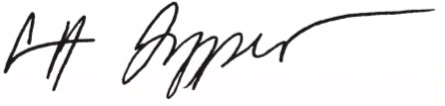
Signature of: carl tepper